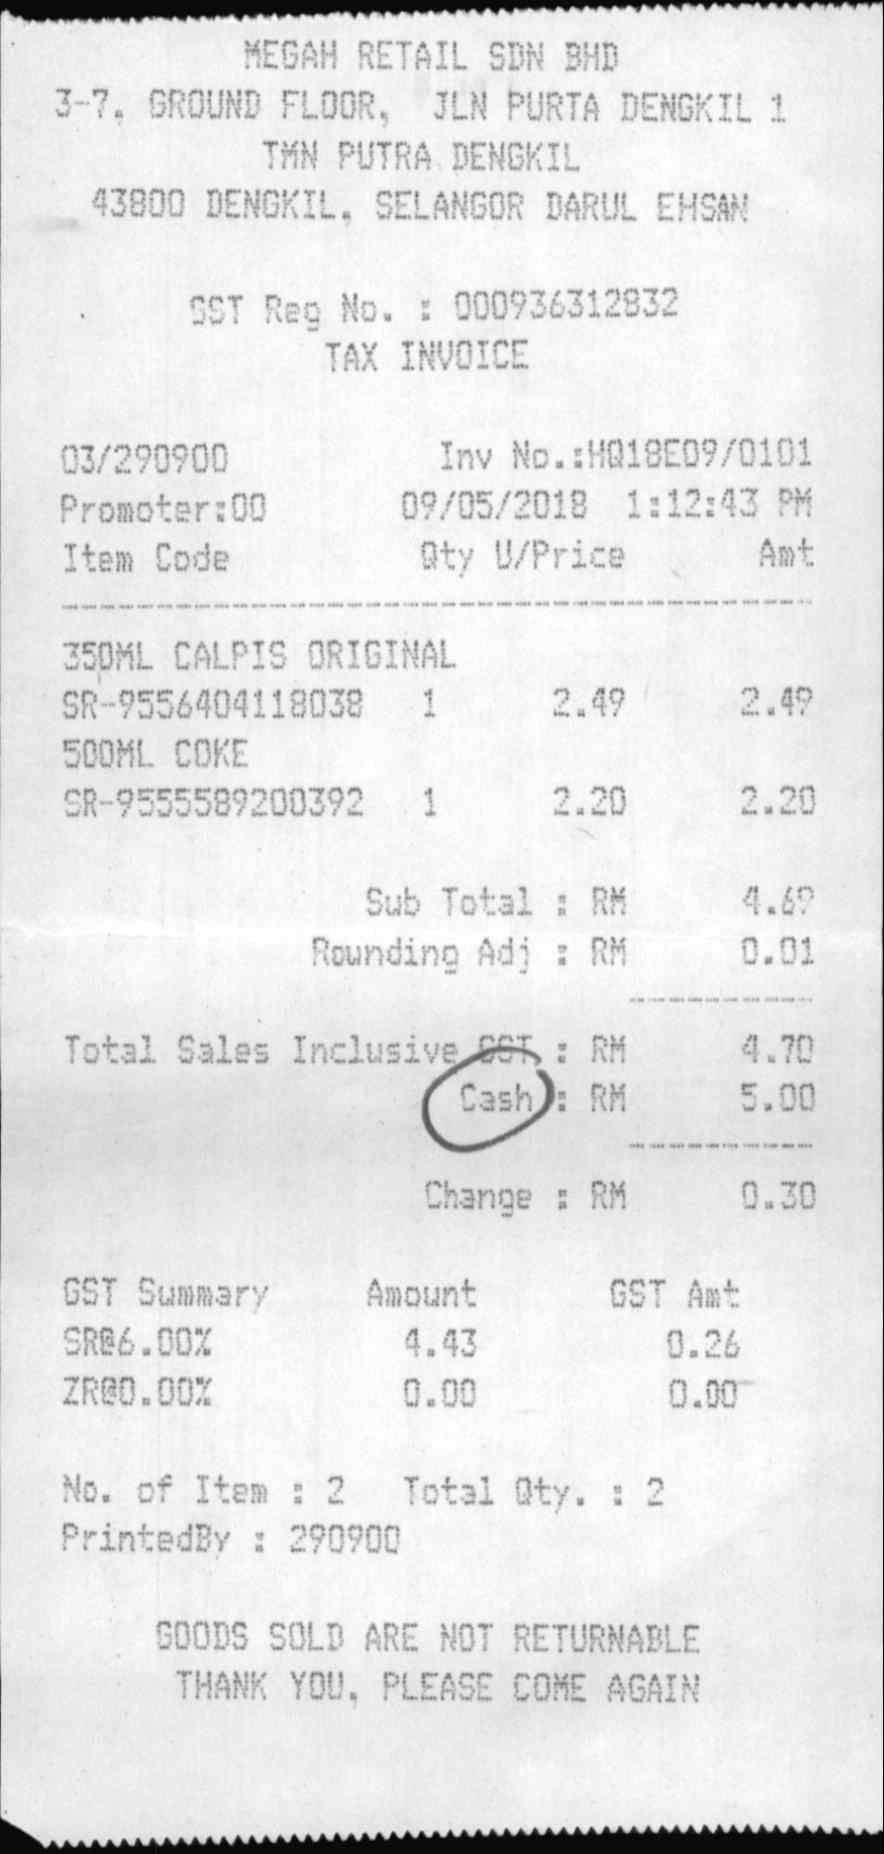
MEGAH RETAIL SDN BHD
3-7, GROUND FLOOR,
JLN PURTA DENGKIL 1
TMN PUTRA DENGKIL
43800 DENGKIL, SELANGOR DARUL EHSAN
GST REG NO. : 000936312832
TAX INVOICE
03/290900
INV NO.:HQ18E09/0101
PROMOTER:00
09/05/2018
1:12:43 PM
ITEM CODE
QTY U/PRICE
AMT
350ML CALPIS ORIGINAL
SR-9556404118038
1
2.49
2.49
500ML COKE
SR-9555589200392
1
2.20
2.20
SUB TOTAL : RM
4.69
ROUNDING ADJ : RM
0.01
TOTAL SALES INCLUSIVE GST : RM
4.70
CASH : RM
5.00
CHANGE : RM
0.30
GST SUMMARY
AMOUNT
GST AMT
SR@6.00%
4.43
0.26
ZR@0.00%
0.00
0.00
NO. OF ITEM : 2
TOTAL QTY. : 2
PRINTEDBY : 290900
GOODS SOLD ARE NOT RETURNABLE
THANK YOU, PLEASE COME AGAIN